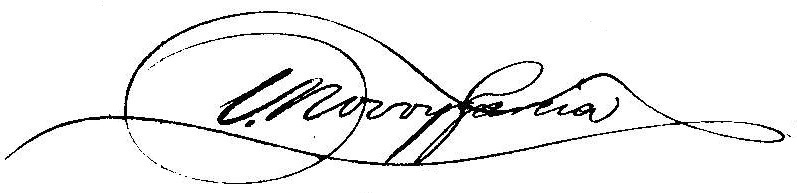
Signature of: victorino novo garcía